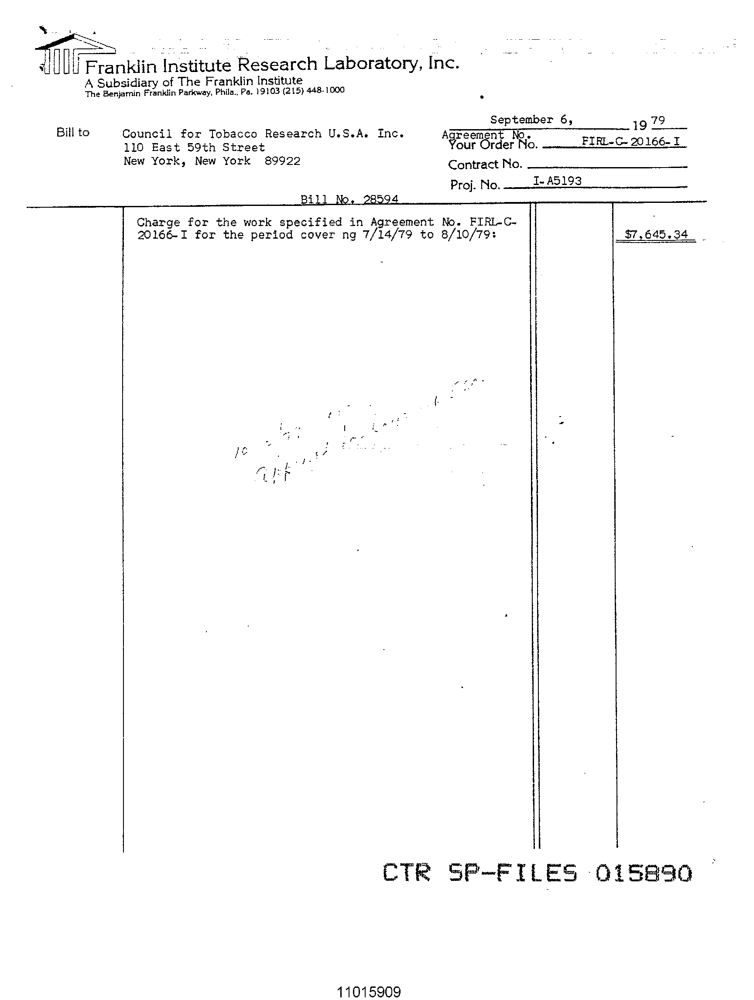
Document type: Invoice